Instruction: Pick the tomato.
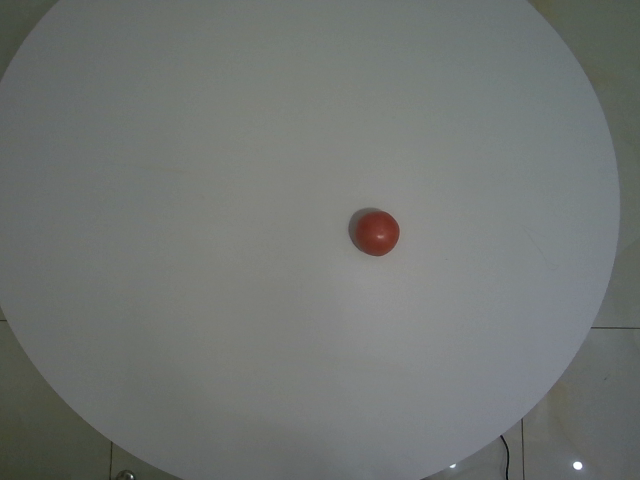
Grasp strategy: vertical